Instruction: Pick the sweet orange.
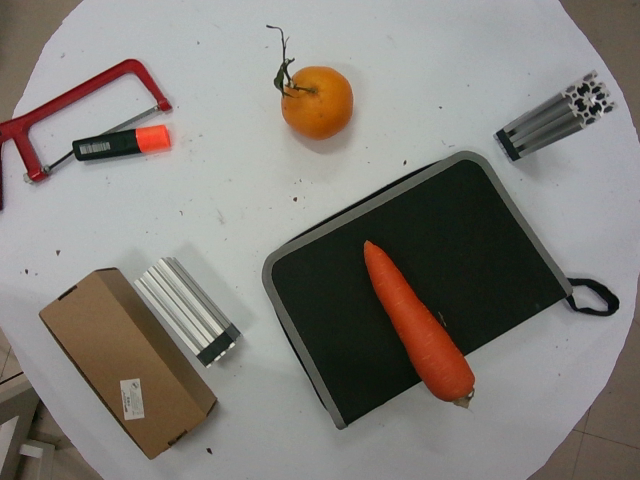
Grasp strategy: vertical